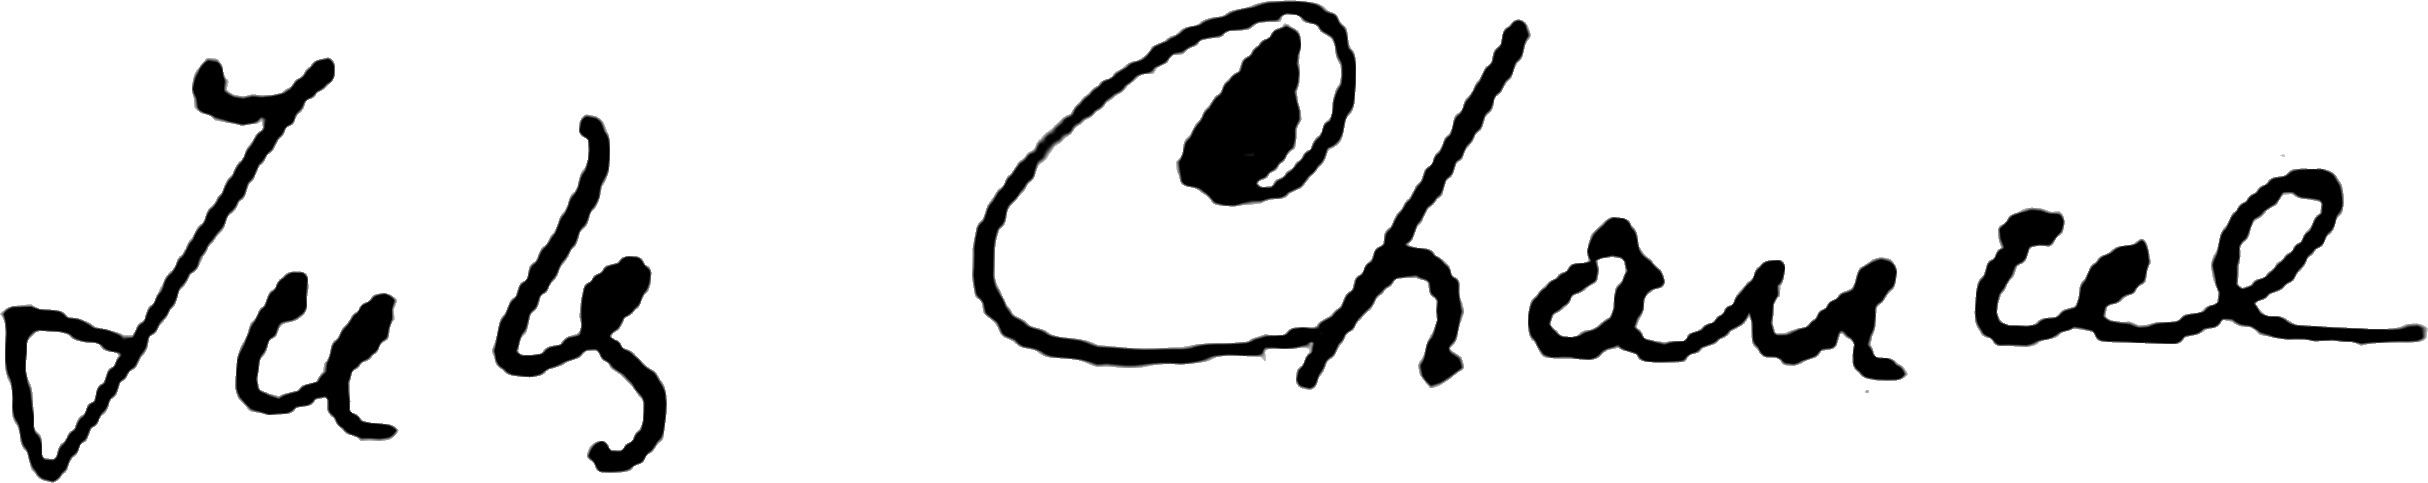
Signature of: jules chancel